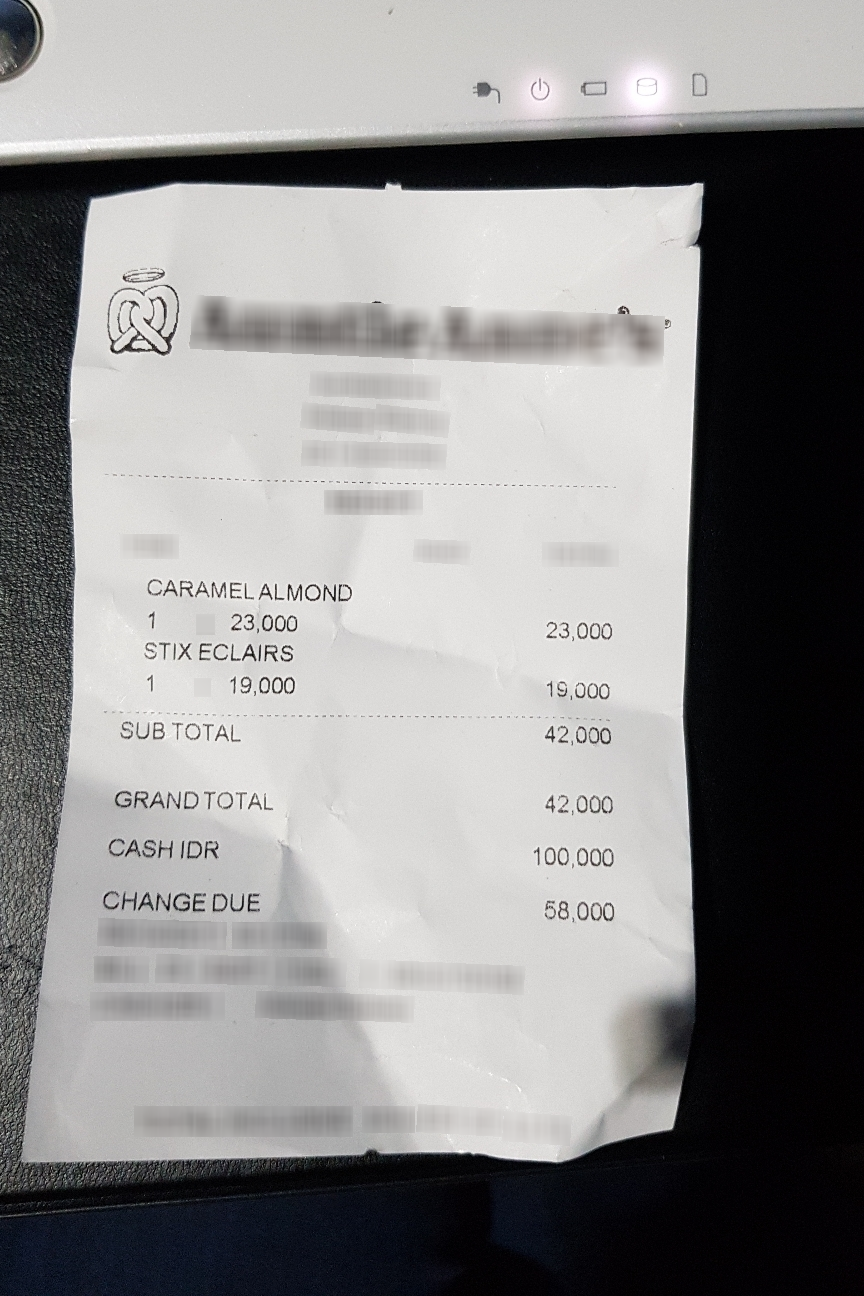
Number of items: 2
Subtotal: 42,000
Total: 42,000
OCR text regions:
text: CARAMELALMOND
text: 1
text: 23,000
text: 23,000
text: STIX
text: ECLAIRS
text: 1
text: 19,000
text: 19,000
text: SUB TOTAL
text: 42,000
text: GRAND TOTAL
text: 42,000
text: CASH IDR
text: 100,000
text: CHANGE DUE
text: 58,000